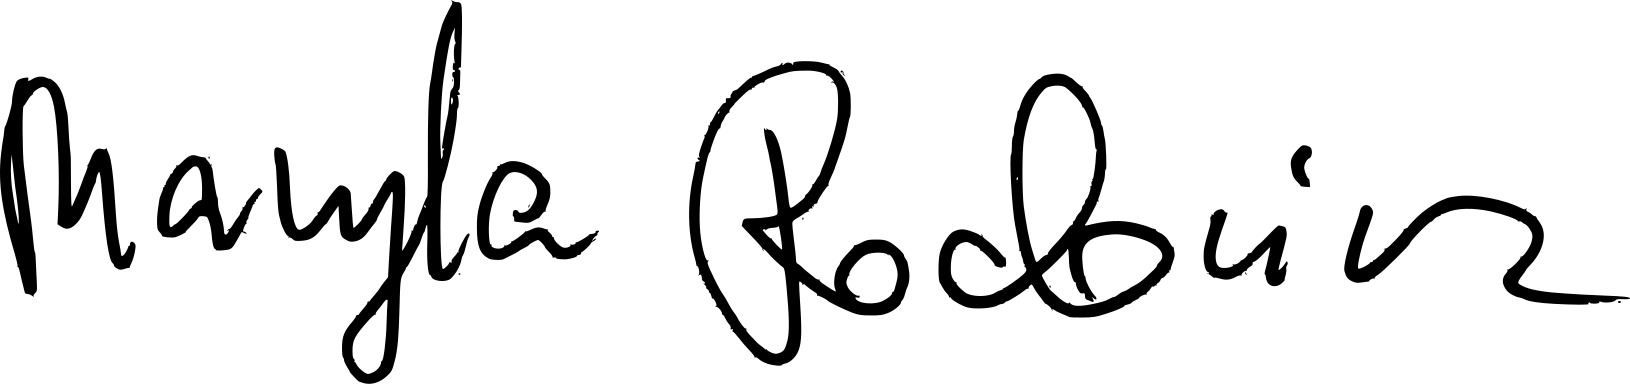
Signature of: maryla rodowicz